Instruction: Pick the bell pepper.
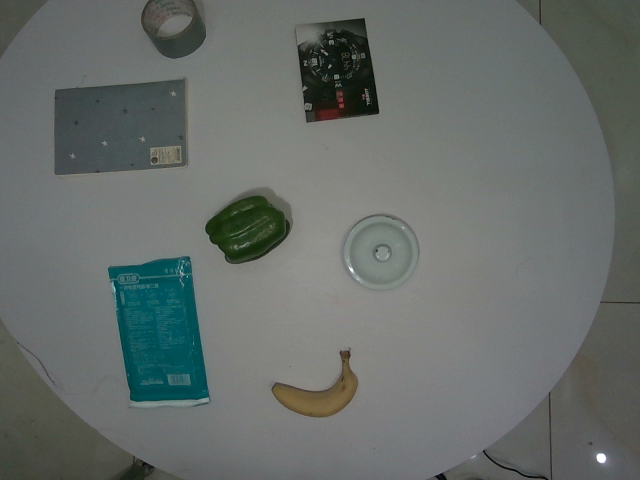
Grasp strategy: vertical